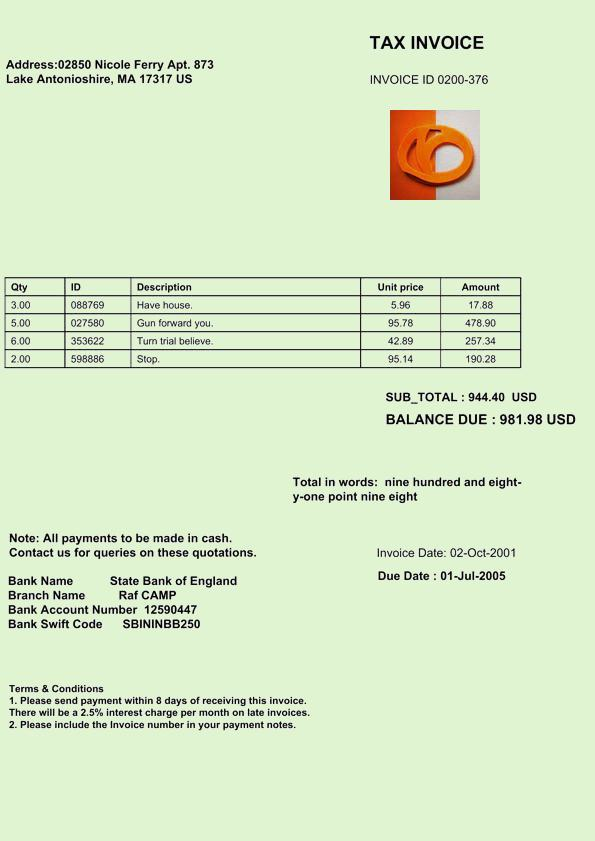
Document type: Invoice